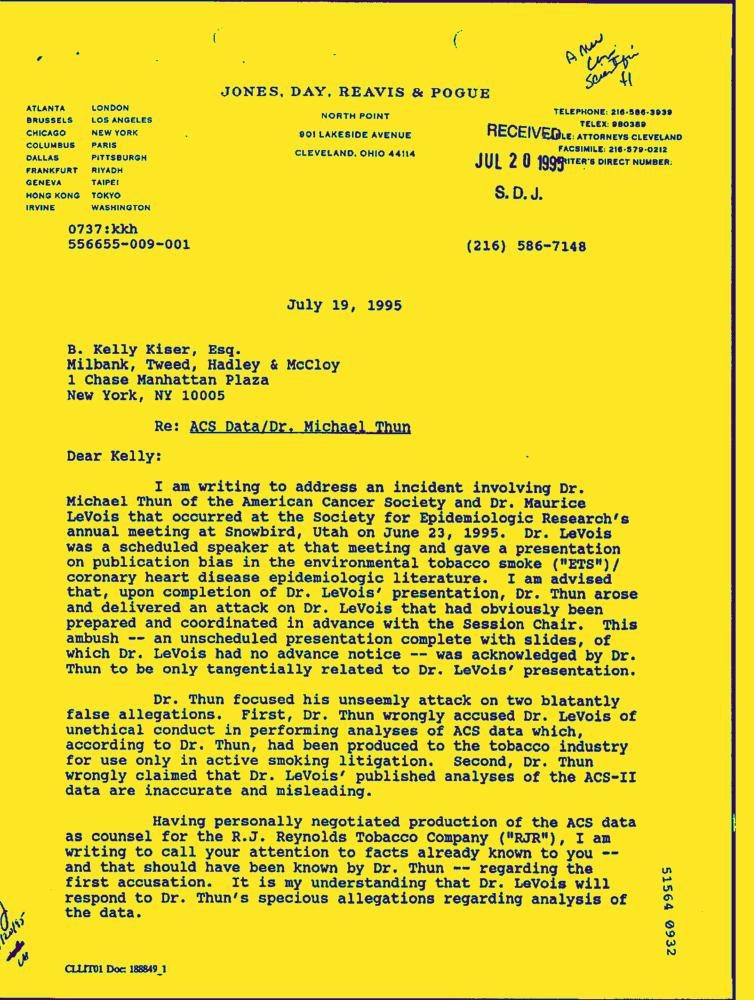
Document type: Letter-Doc